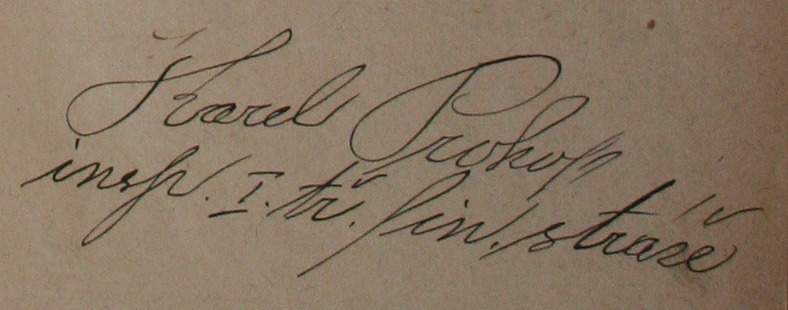
Signature of: karel prokop